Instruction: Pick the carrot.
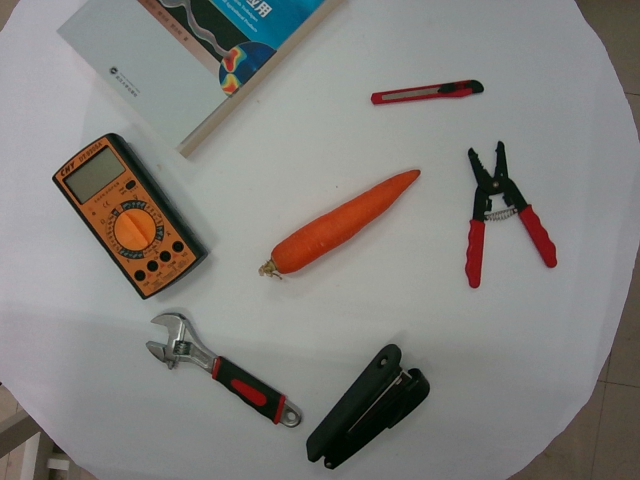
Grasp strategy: vertical